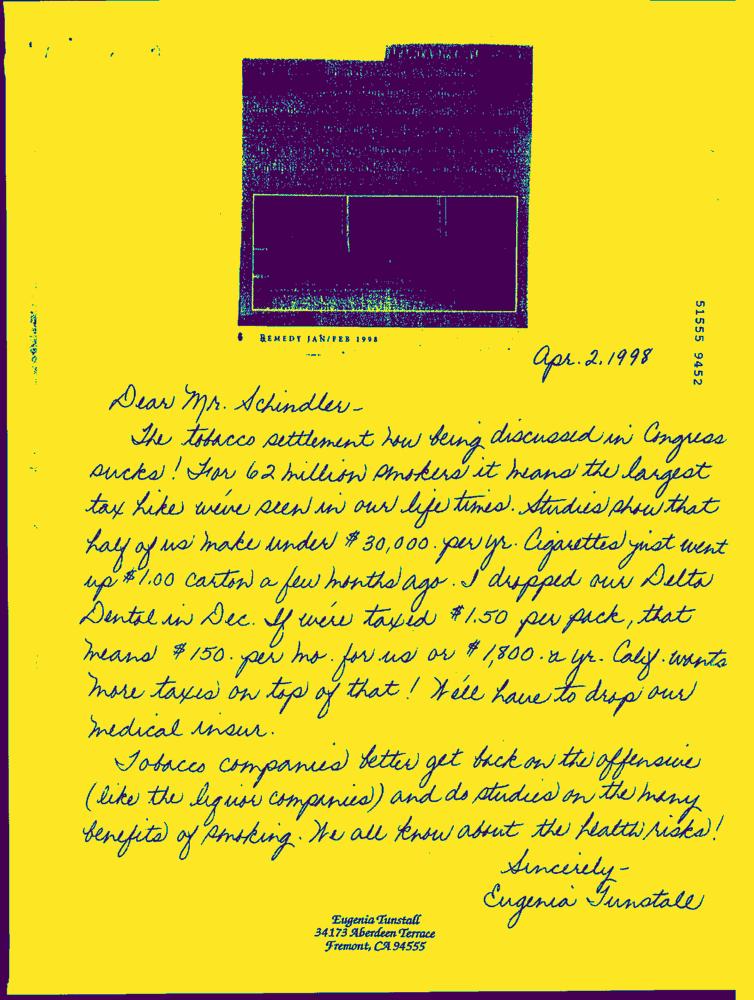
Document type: Hand-Written